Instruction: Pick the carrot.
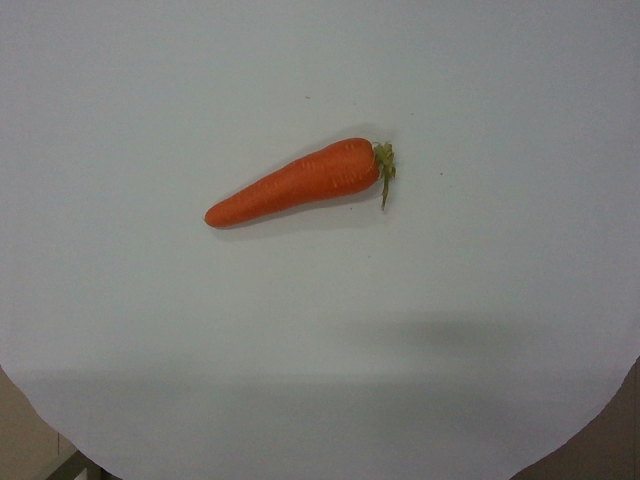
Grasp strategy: vertical